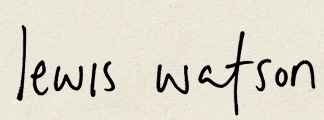
Signature of: lewis watson